Question: What is the potential diagnosis?
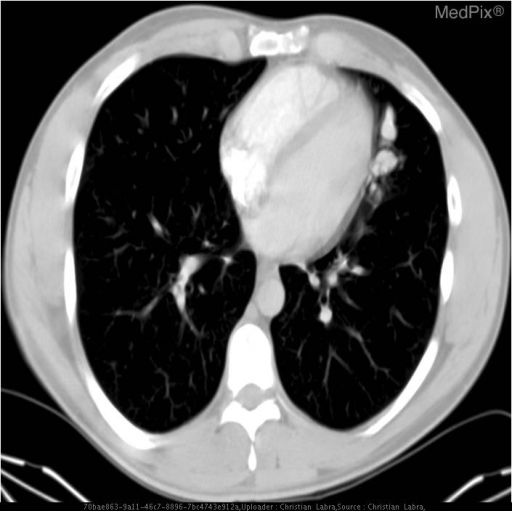
Answer: The possible diagnosis includes •  AVM
•  Pulmonary nodule.